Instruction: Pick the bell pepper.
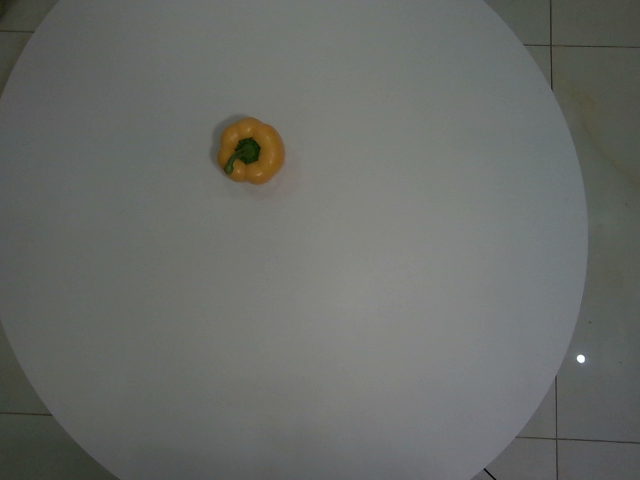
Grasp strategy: vertical